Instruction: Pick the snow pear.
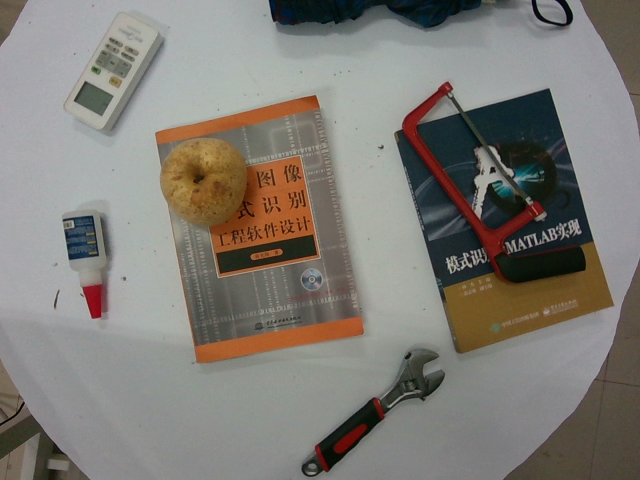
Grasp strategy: vertical